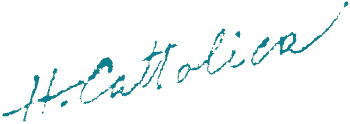
Signature of: hector cattolica